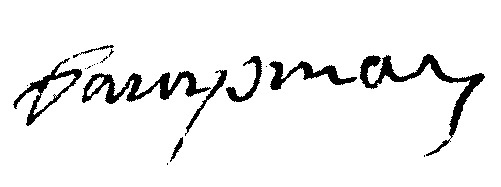
Signature of: jean françois campmas